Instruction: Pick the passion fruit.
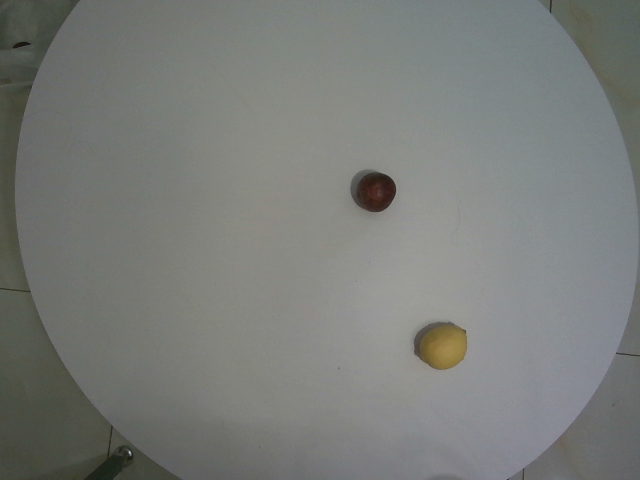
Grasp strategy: vertical